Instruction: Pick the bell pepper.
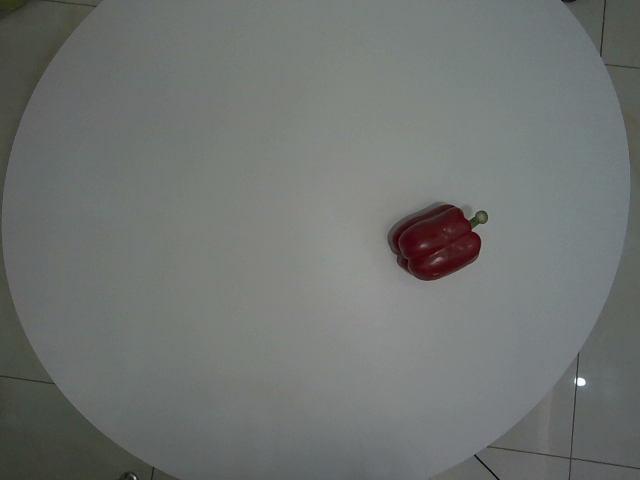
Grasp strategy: vertical